Question: In what way does the history help explain the case?
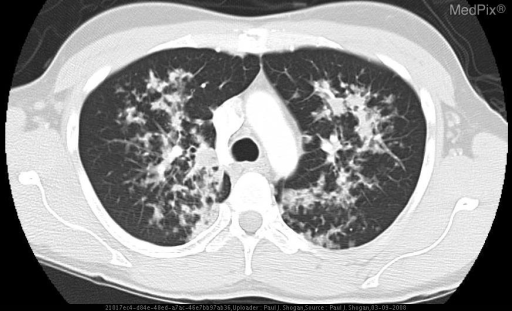
Answer: The patient's history of 39 year old male who is HIV positive, with a CD4 count of 71 cells/mm3, and complaint of dyspnea on exertion. is key in understanding the case.